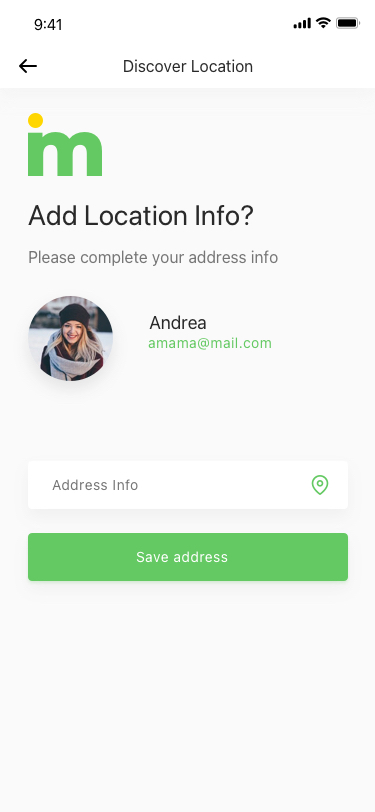
Text in this UI design:
Save address
Address Info
amama@mail.com
Andrea
Discover Location
Please complete your address info
Add Location Info?